Question: What is the main concern?
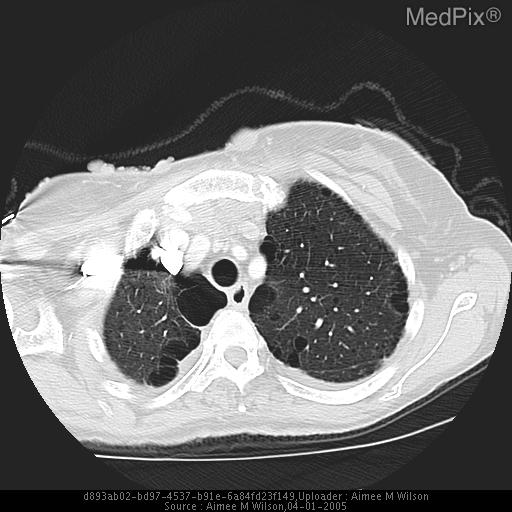
Answer: The findings suggest CXR: Ill-defined density in upper lateral peri-hilar region on PA view, not definitively seen on lateral projection, but possibly more anterior.

CT, chest w/contrast: Multiple soft tissue attenuated skin nodules noted on anterior chest. No pulmonary nodules or masses seen.  Pulmonary fibrosis with honey-combing predominately occurring in the upper lobes. Bullous changes are seen adjacent to mediastinum near azygoesophageal recess. Pulmonary scaring and honey-combing extends to right lower lung.. Multiple soft tissue attenuated skin nodules noted on anterior chest. No pulmonary nodules or masses seen.  Pulmonary fibrosis with honey-combing predominately occurring in the upper lobes. Bullous changes are seen adjacent to mediastinum near azygoesophageal recess. Pulmonary scaring and honey-combing extends to right lower lung.. The patient might have a history of 66 y.o. female with NF1, vomiting, 25 pack year smoking history, No history of COPD.  CXR obtained initially and Chest CT later obtained for further evaluation of CXR findings..